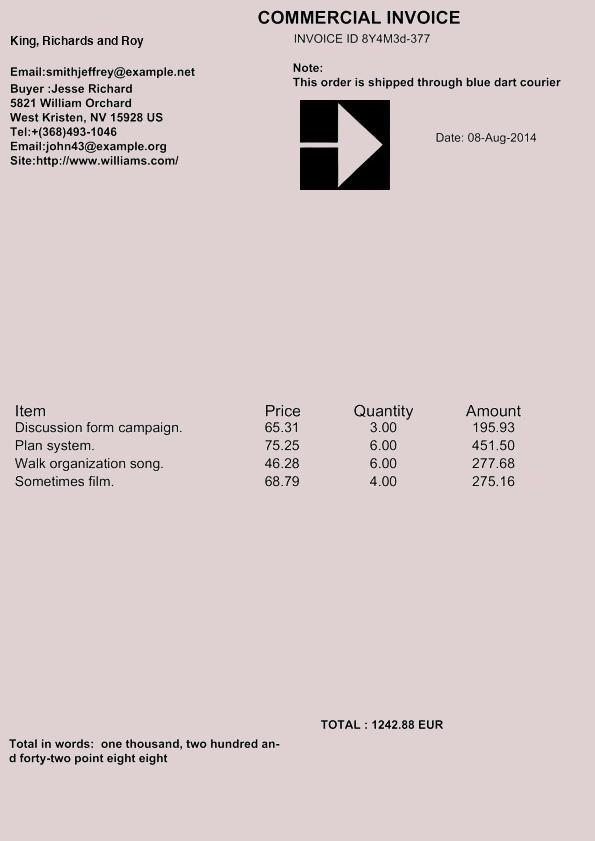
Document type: Invoice